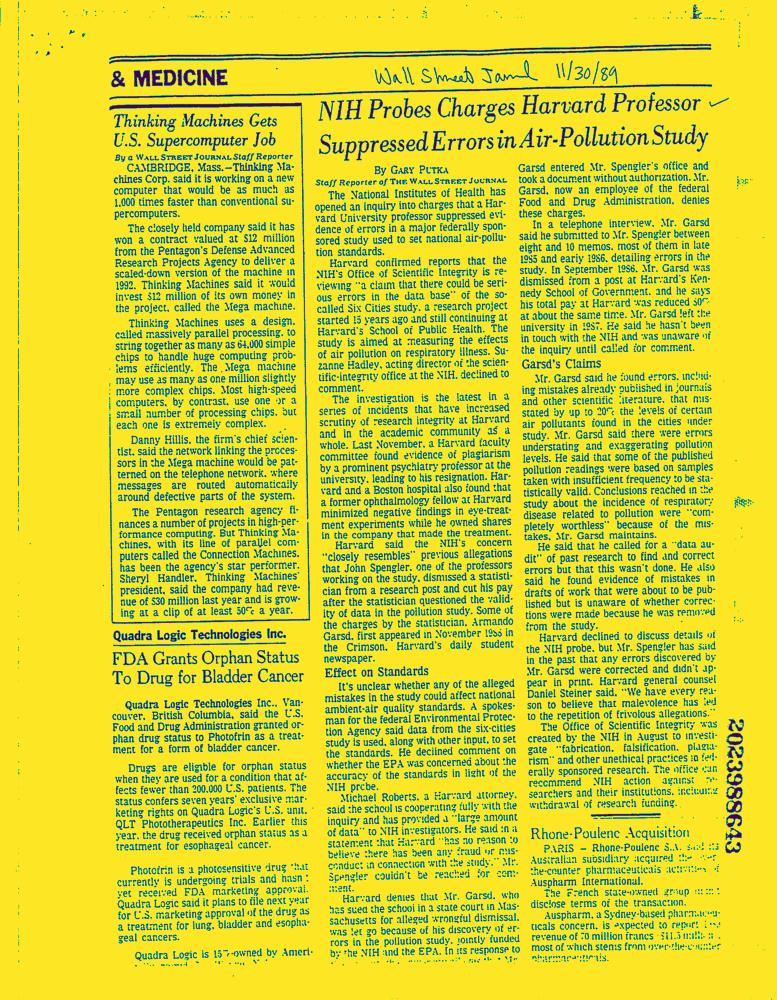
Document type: News-Article